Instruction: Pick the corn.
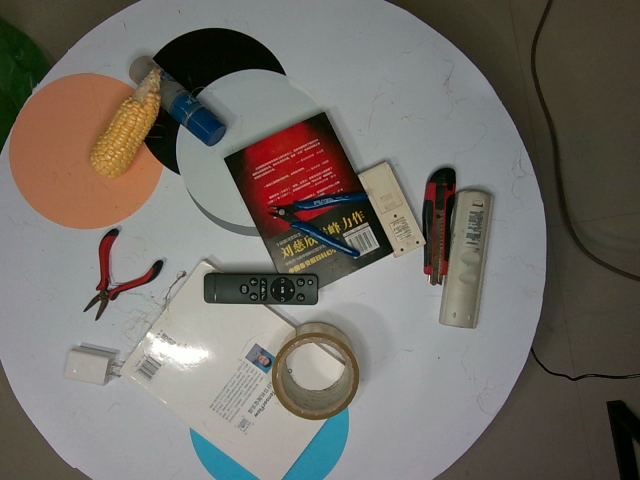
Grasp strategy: vertical